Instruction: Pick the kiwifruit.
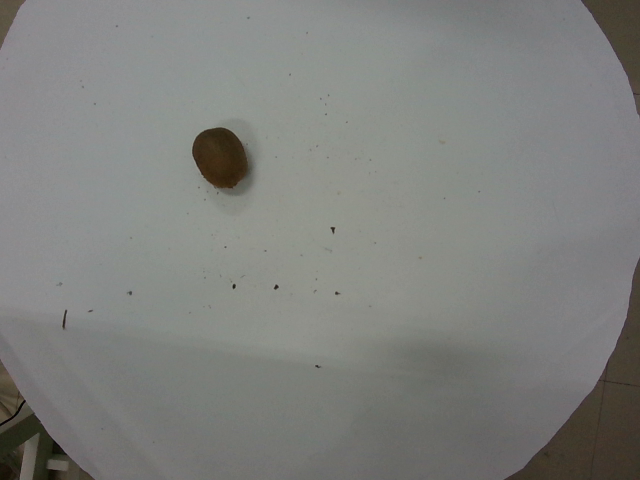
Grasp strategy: vertical